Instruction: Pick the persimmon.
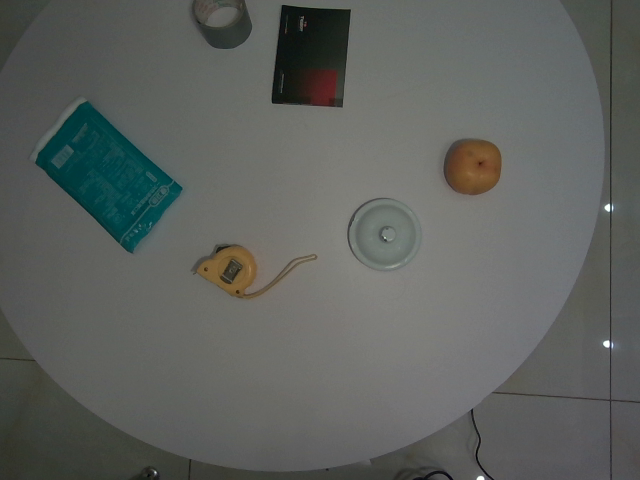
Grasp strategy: vertical